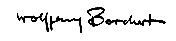
Signature of: wolfgang borchert